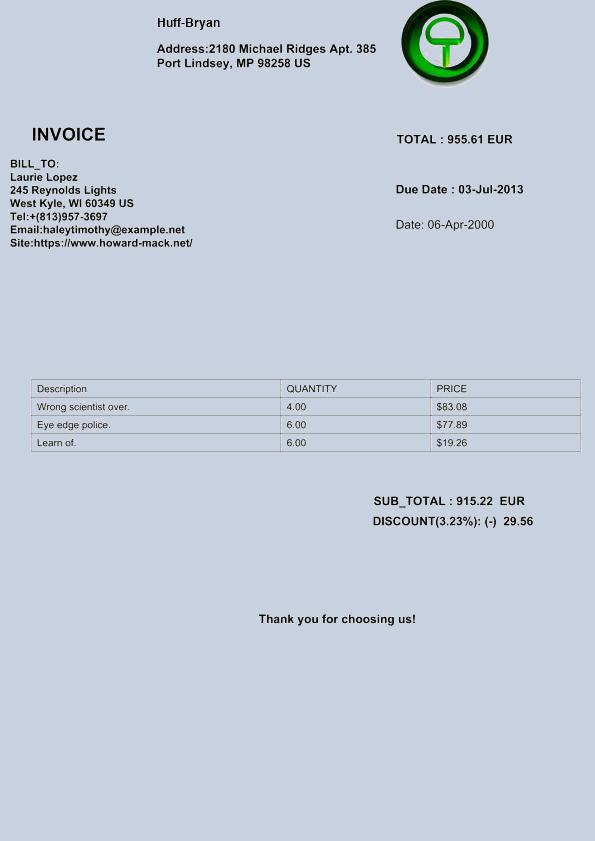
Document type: Invoice